Question: How is the property described in the document?
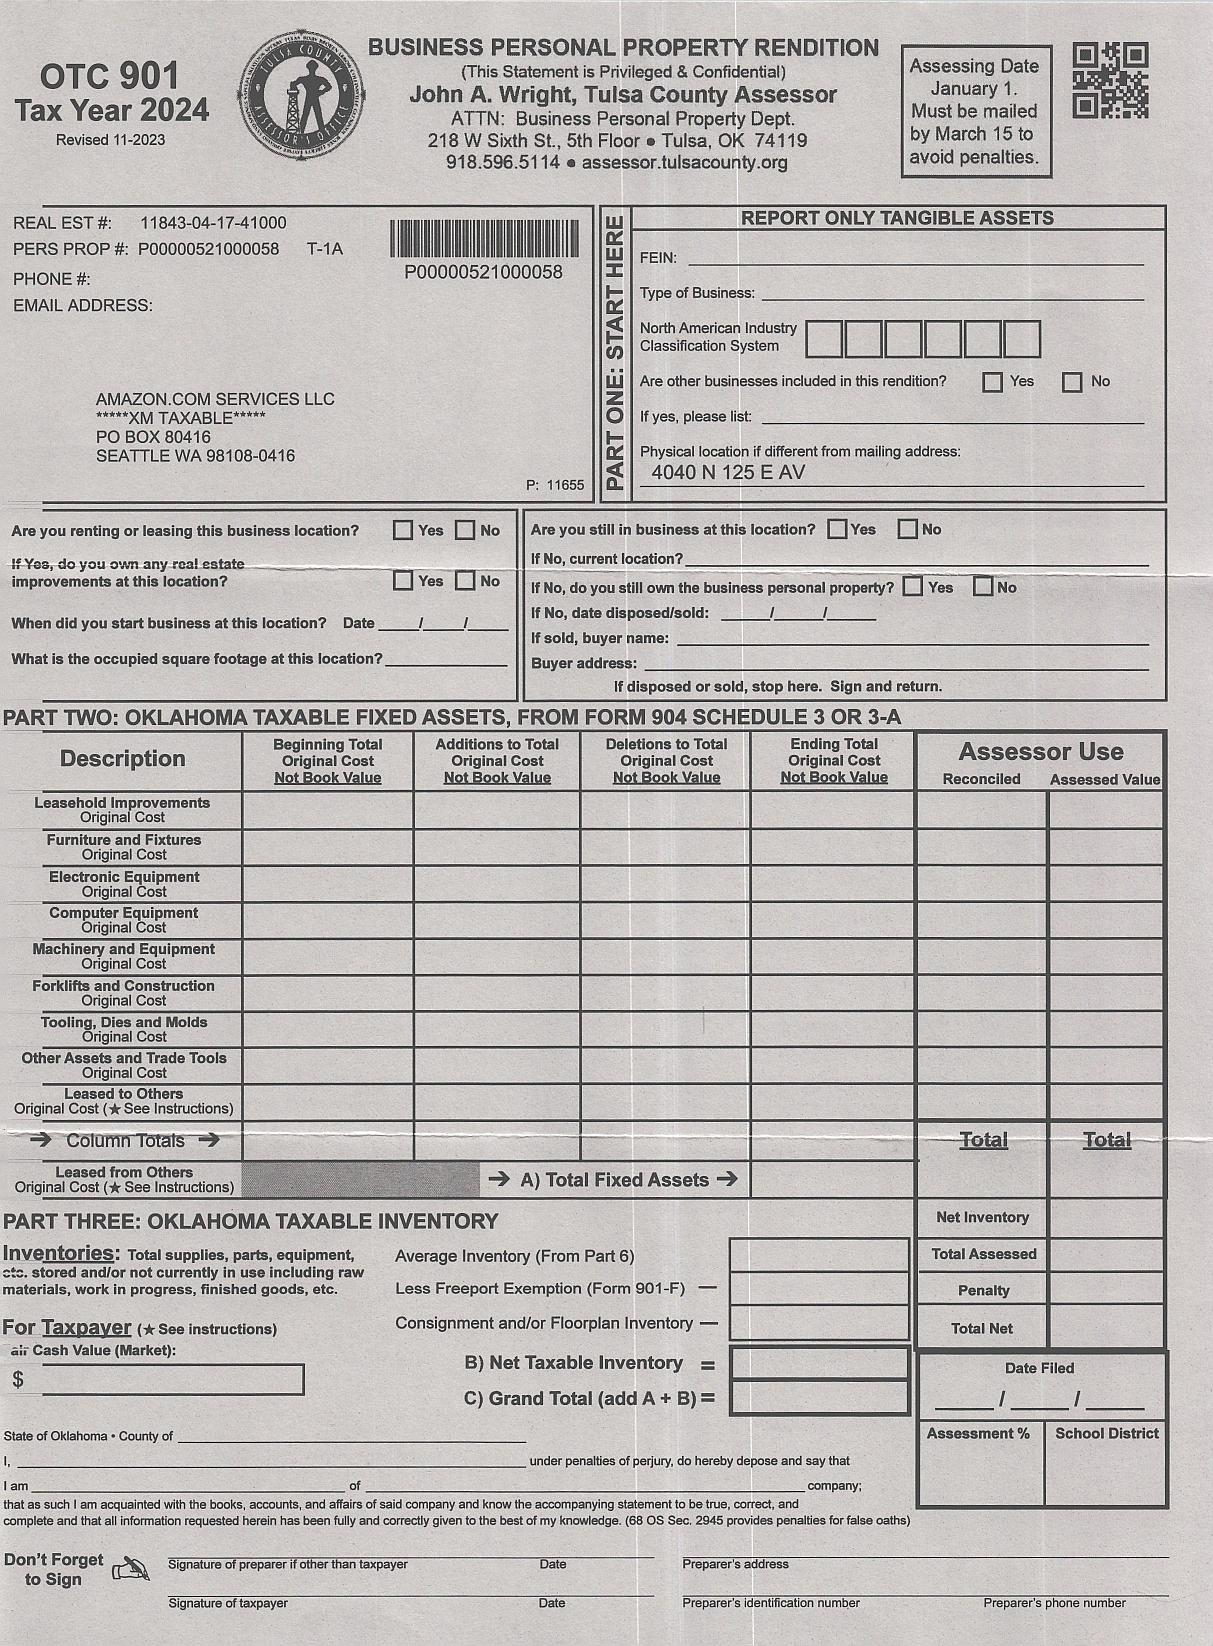
Answer: "Tangible personal property"